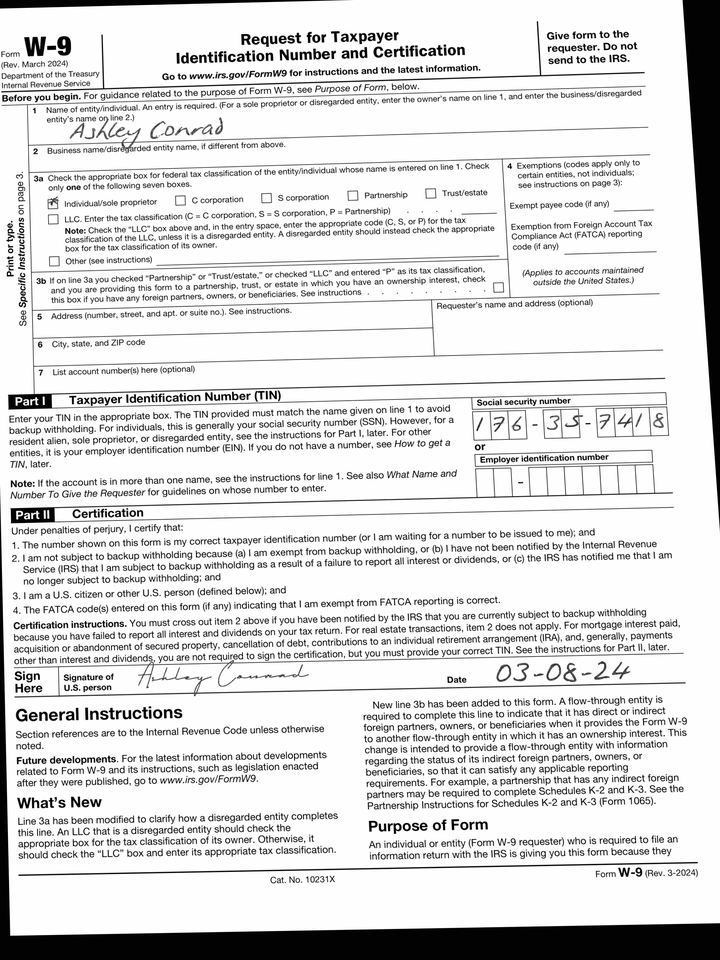
cbx: yes
ssn: 176357418
enm: Ashley Conrad
sdt: 03-08-24